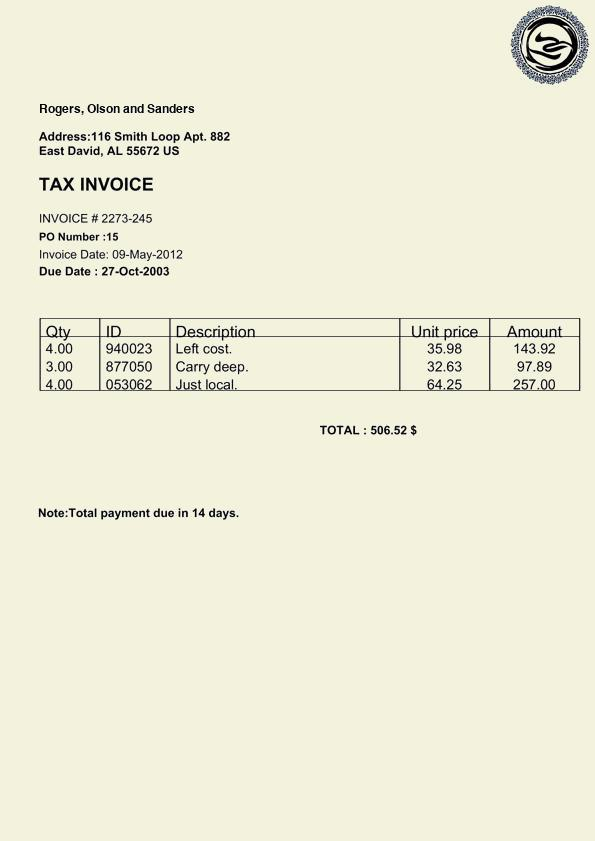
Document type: Invoice